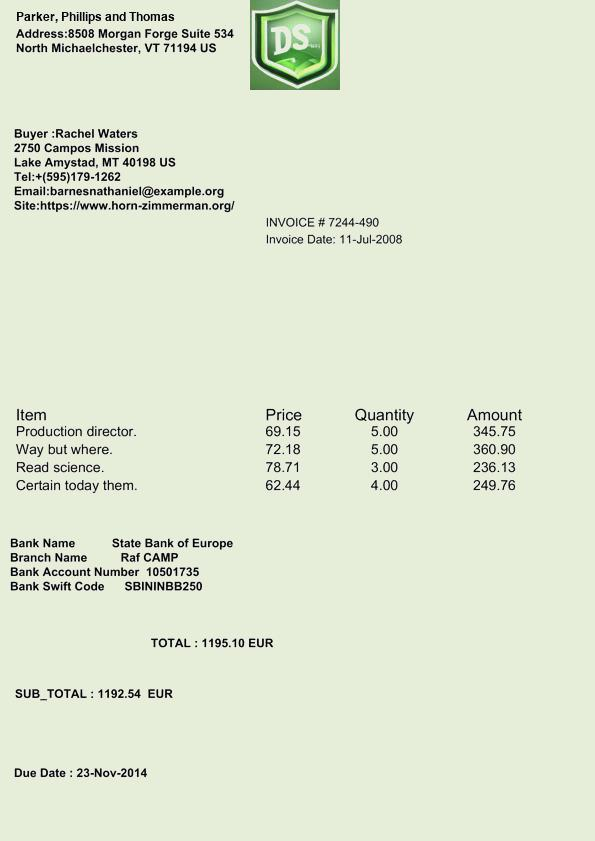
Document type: Invoice